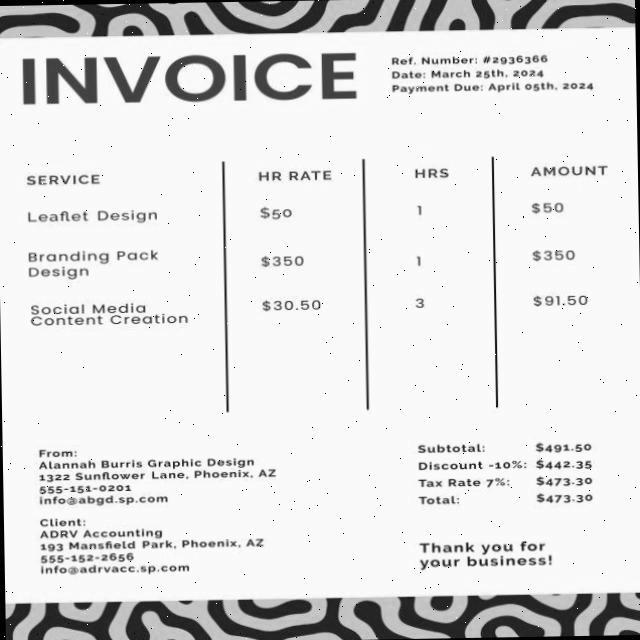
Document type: Invoice